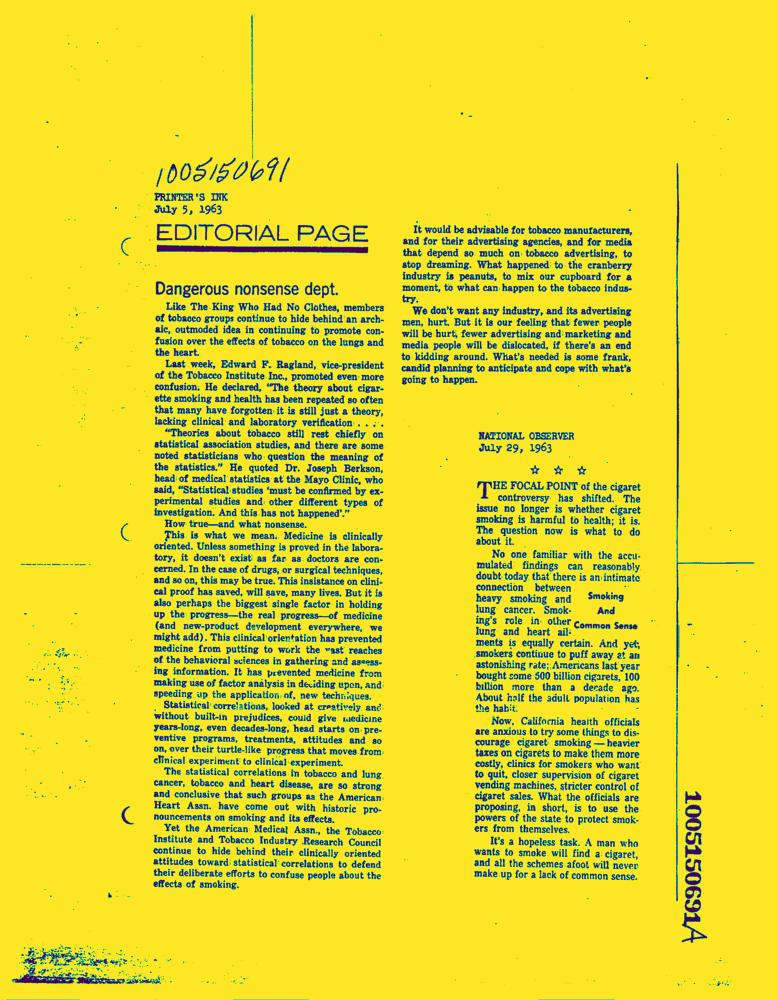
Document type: News-Article